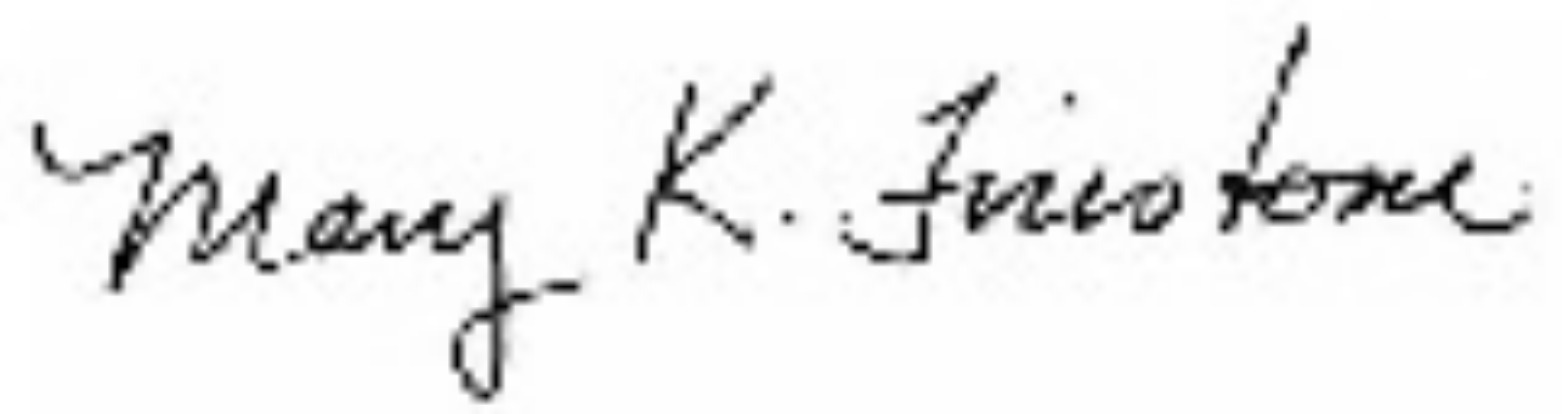
Signature of: mary k firestone